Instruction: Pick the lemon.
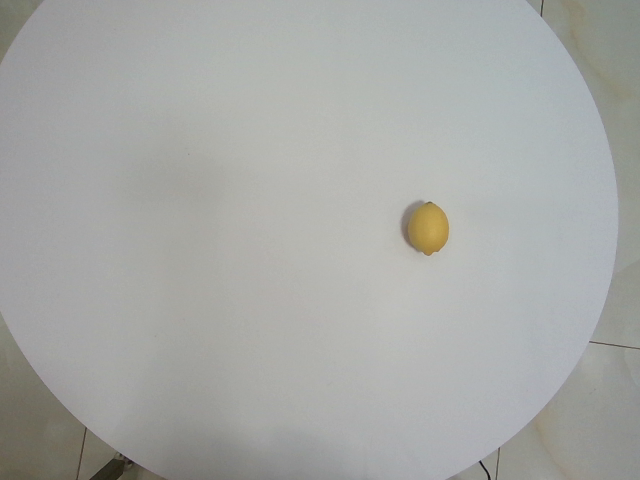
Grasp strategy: vertical